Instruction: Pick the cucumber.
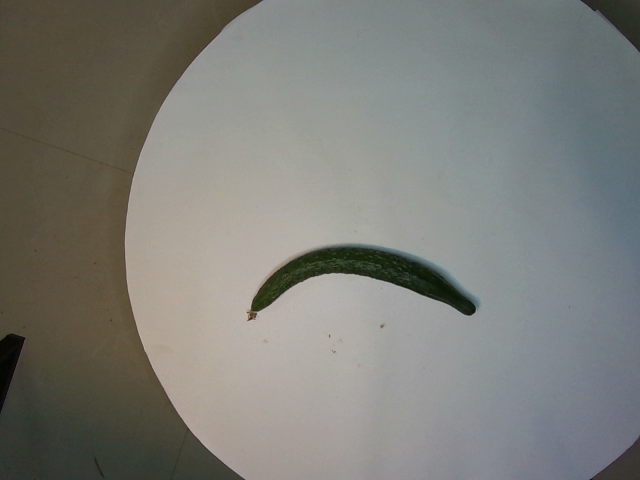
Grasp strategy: vertical